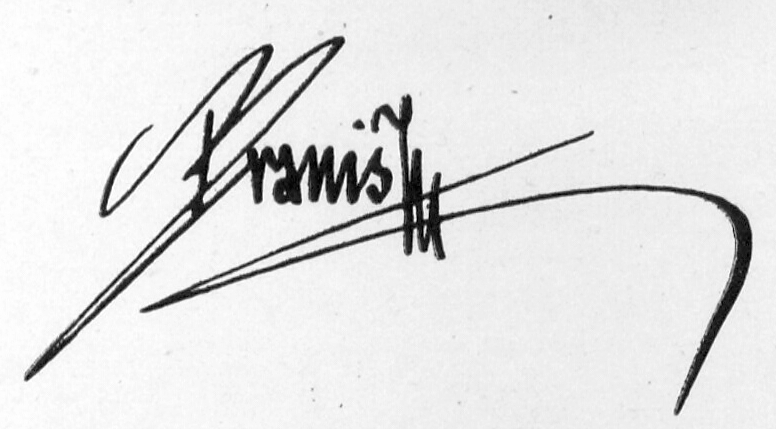
Signature of: josef braniš